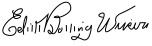
Signature of: edith bolling galt wilson